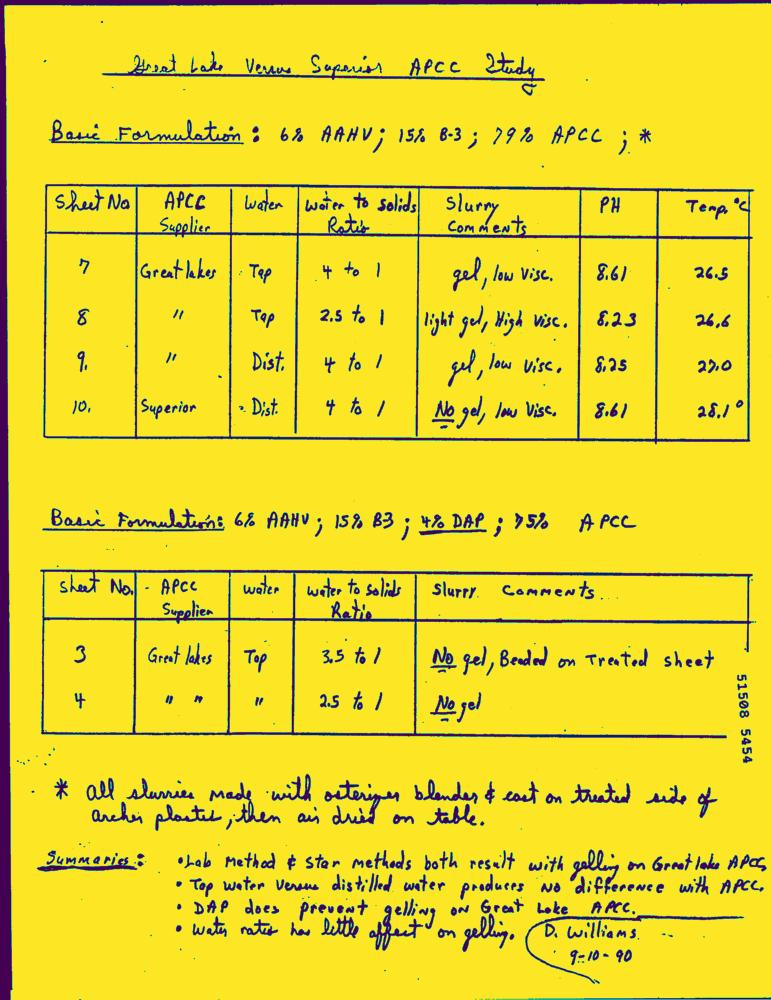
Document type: Hand-Written